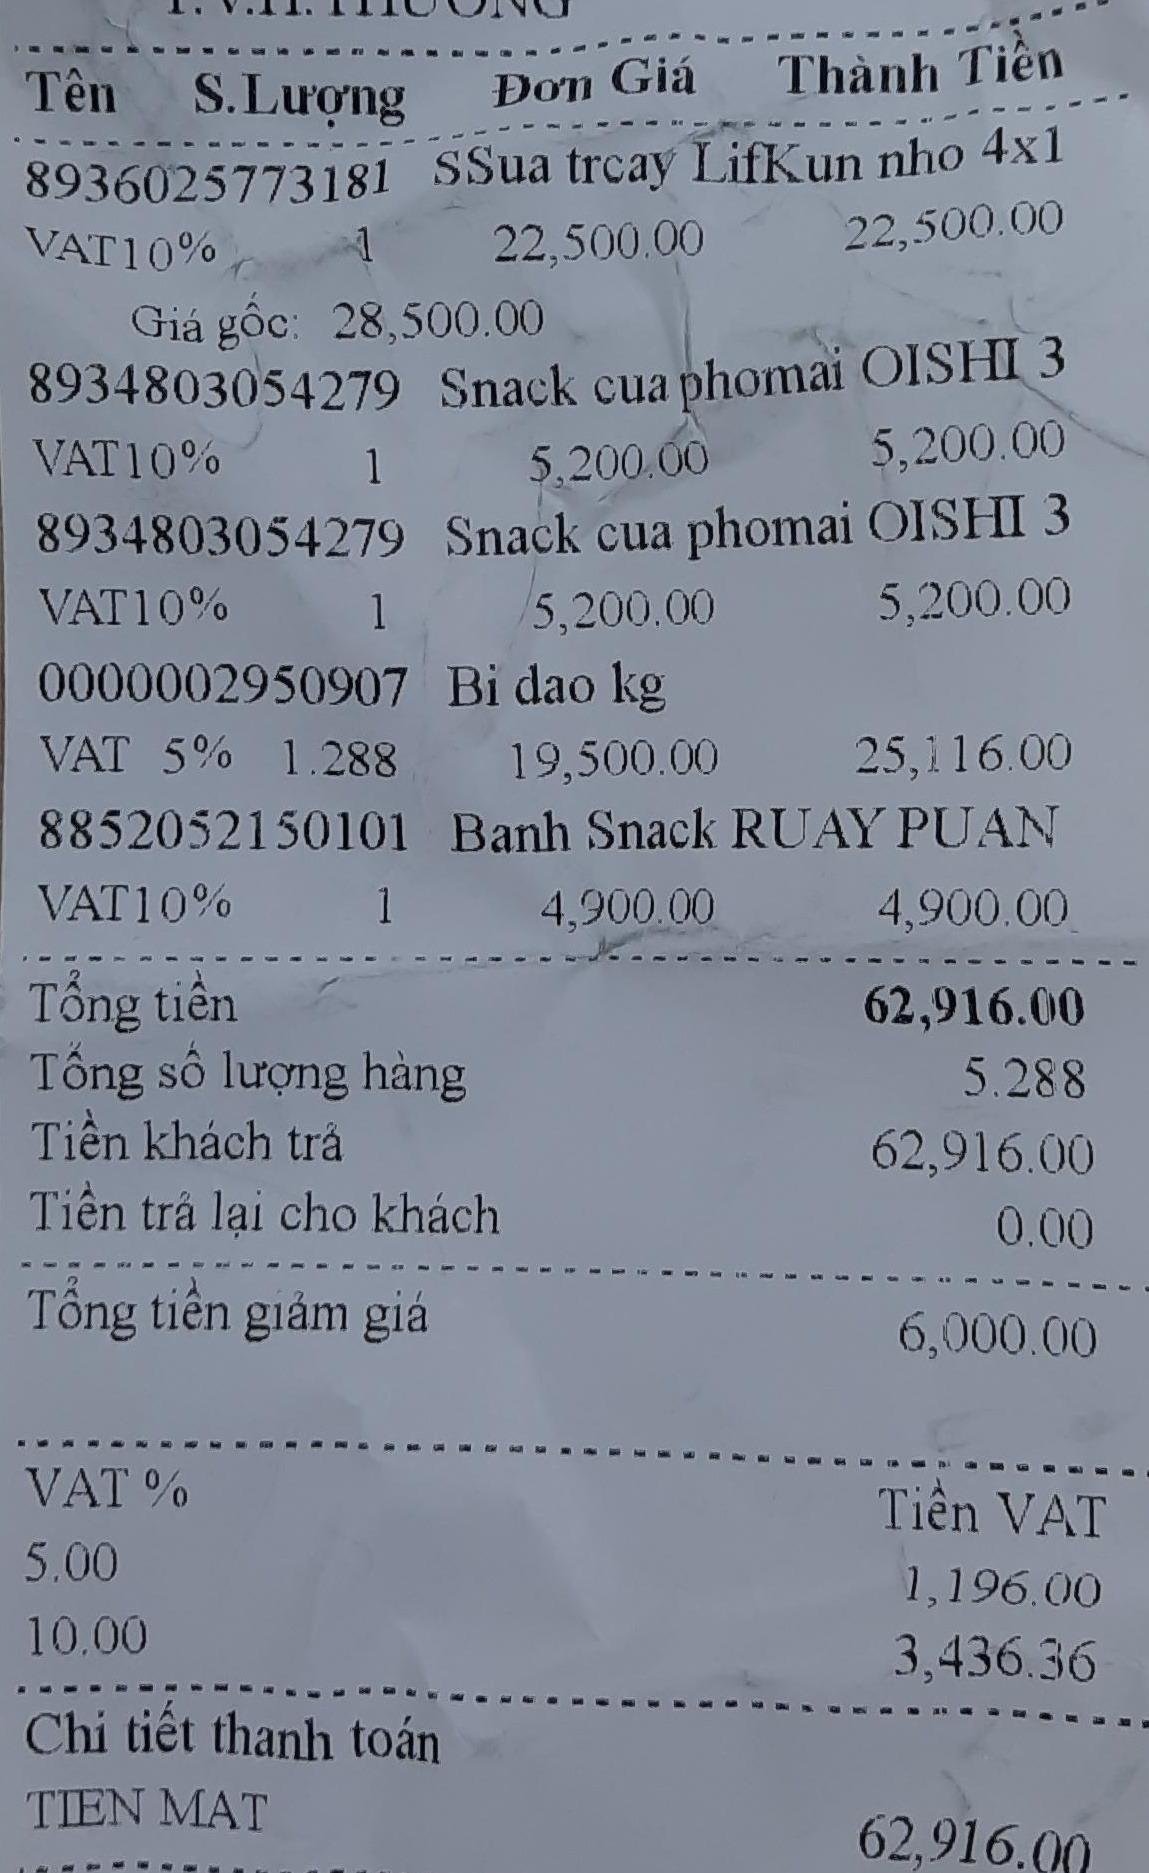
<table>
<tr>
<th>Tên</th>
<th>S.Lượng</th>
<th>Đơn Giá</th>
<th>Thành Tiền</th>
</tr>
<tr>
<td>8936025773181 SSua trecay LifKun nho 4x1<br>VAT10%</td>
<td>1</td>
<td>22,500.00</td>
<td>22,500.00</td>
</tr>
<tr>
<td>Giá gốc 28,500.00</td>
<td></td>
<td></td>
<tr>
<td>8934803054279 Snack cua phomai OISHI 3<br>VAT10%</td>
<td>1</td>
<td>5,200.00</td>
<td>5,200.00</td>
</tr>
<tr>
<td>8934803054279 Snack cua phomai OISHI 3<br>VAT10%</td>
<td>1</td>
<td>5,200.00</td>
<td>5,200.00</td>
</tr>
<tr>
<td>0000002950907 Bi dao kg<br>VAT 5%</td>
<td>1.288</td>
<td>19,500.00</td>
<td>25,116.00</td>
</tr>
<tr>
<td>8852052150101 Banh Snack RUAY PUAN<br>VAT10%</td>
<td>1</td>
<td>4,900.00</td>
<td>4,900.00</td>
</tr>
</table>

Tổng tiền 62,916.00
Tổng số lượng hàng 5.288
Tiền khách trả 62,916.00
Tiền trả lại cho khách 0.00
Tổng tiền giảm giá 6,000.00

VAT % Tiên VAT
5.00 1,196.00
10.00 3,436.36

Chi tiết thanh toán
TIEN MAT 62,916.00